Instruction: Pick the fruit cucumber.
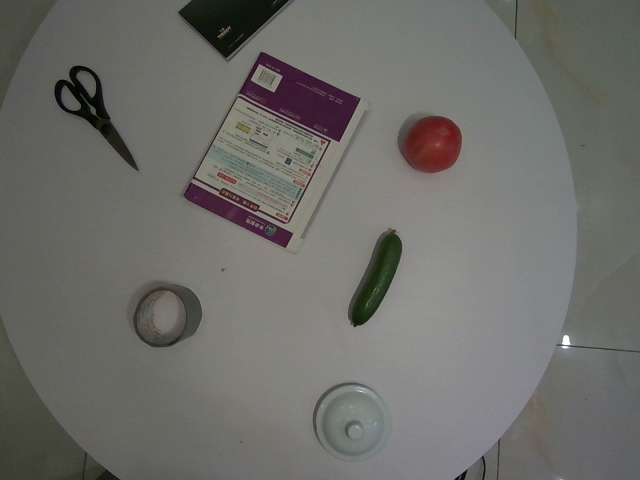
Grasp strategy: vertical